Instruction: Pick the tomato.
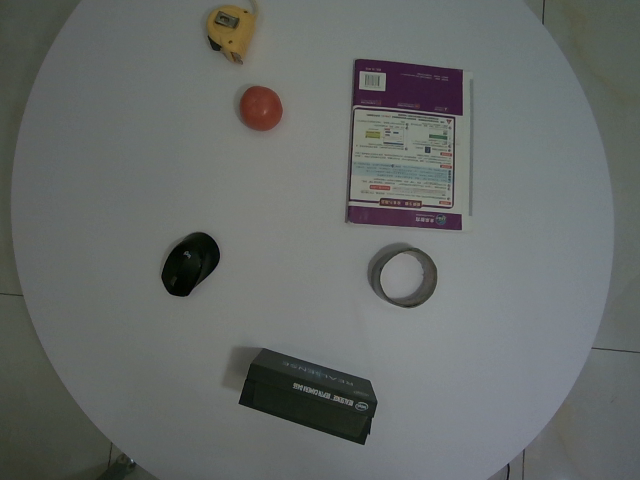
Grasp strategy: vertical